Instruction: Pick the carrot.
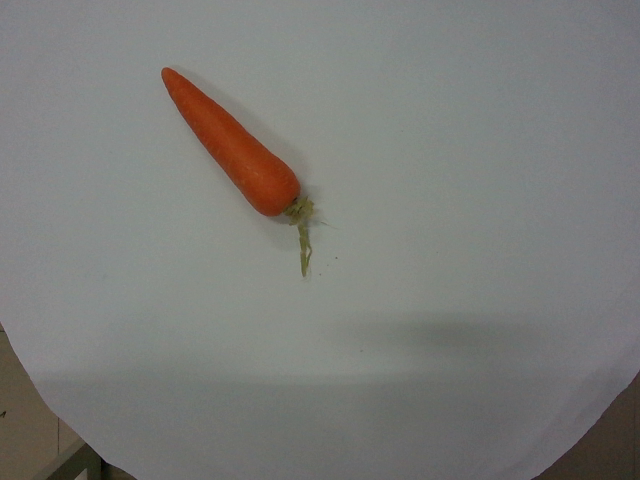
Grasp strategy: vertical